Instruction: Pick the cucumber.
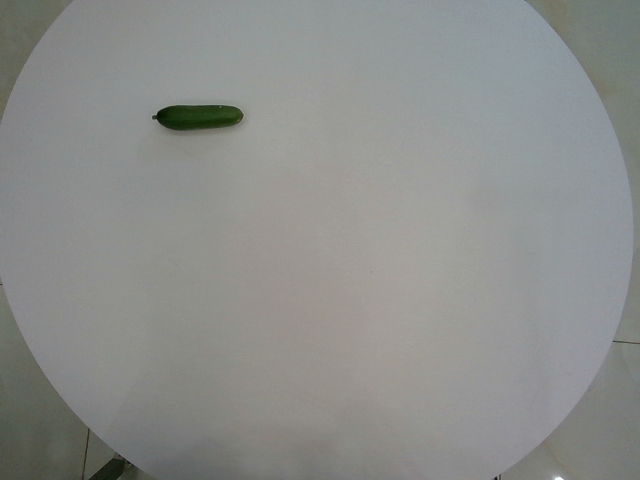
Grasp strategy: vertical